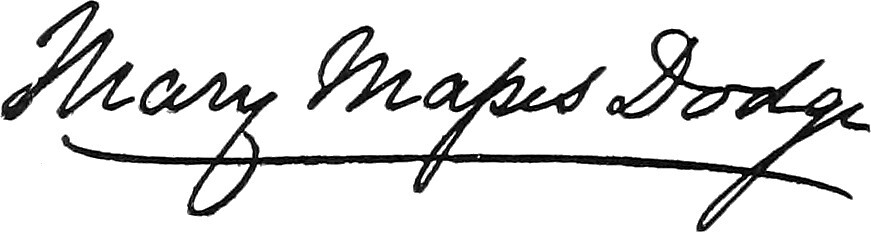
Signature of: mary mapes dodge